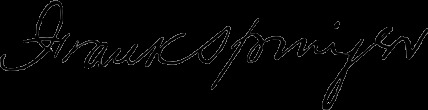
Signature of: frank springer